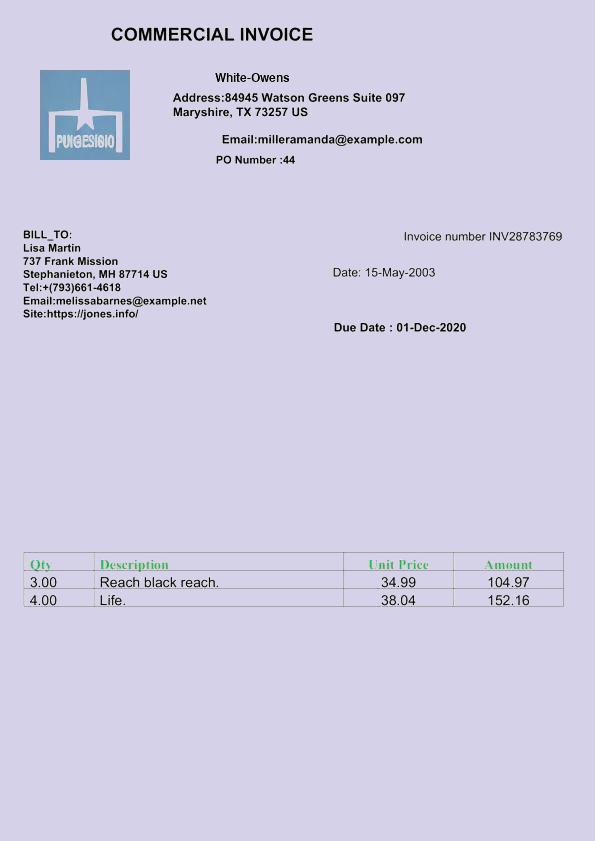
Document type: Invoice